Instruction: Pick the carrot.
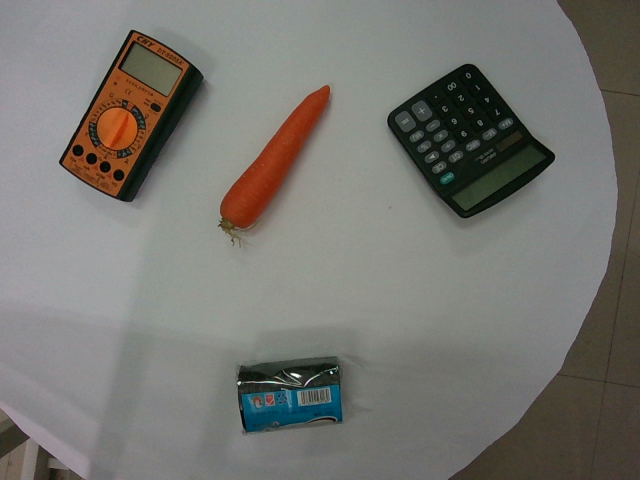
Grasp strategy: vertical